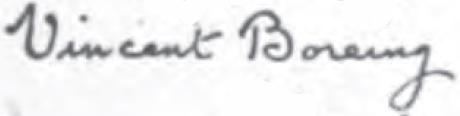
Signature of: vincent boreing